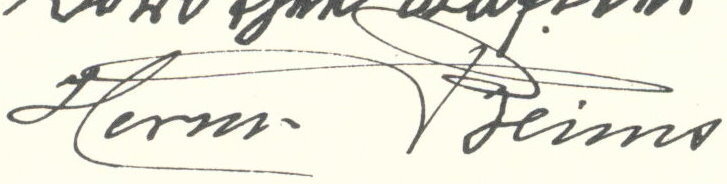
Signature of: hermann beims